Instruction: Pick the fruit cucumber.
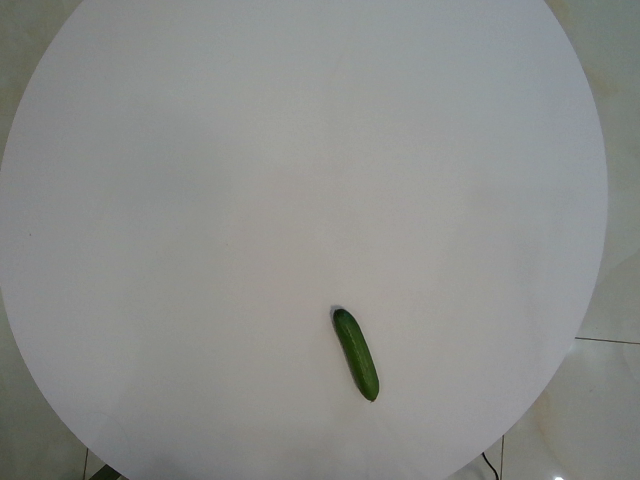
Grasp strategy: vertical